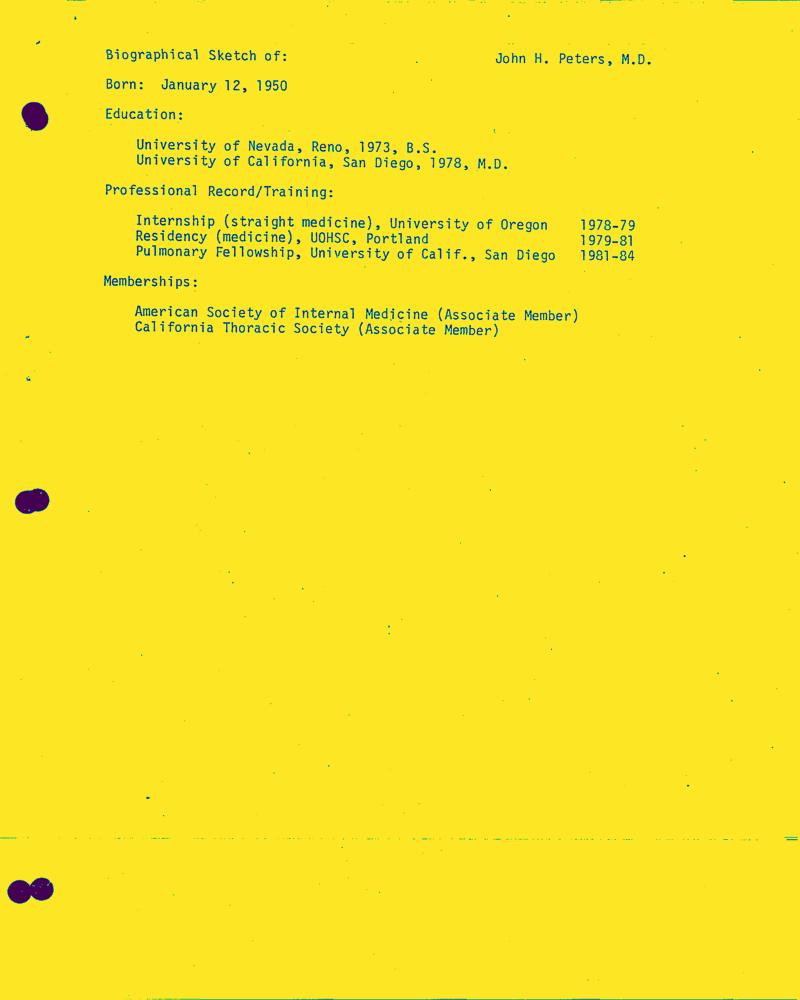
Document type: Resume-Doc